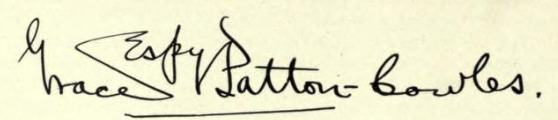
Signature of: grace espy patton